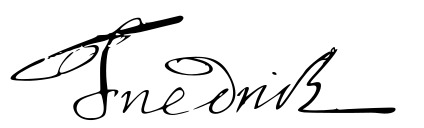
Signature of: frederick i of sweden